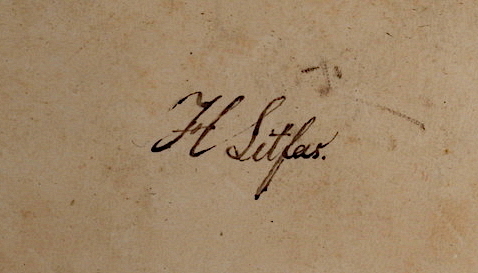
Signature of: h litfas